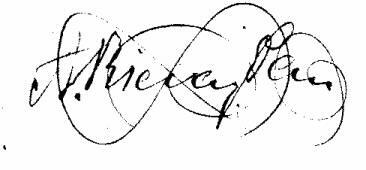
Signature of: agustí riera i pau